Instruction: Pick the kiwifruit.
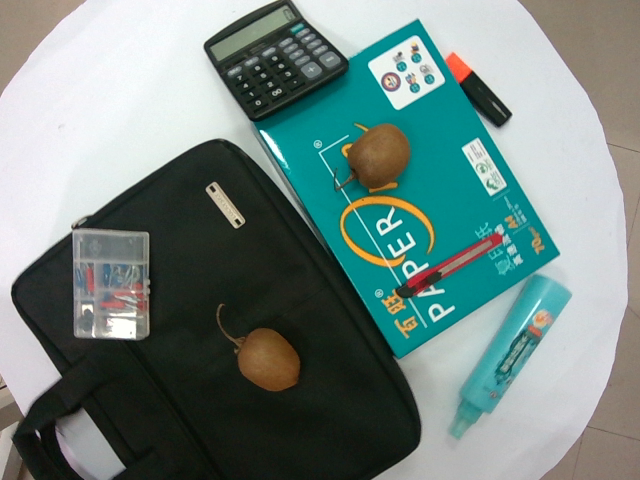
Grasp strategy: vertical